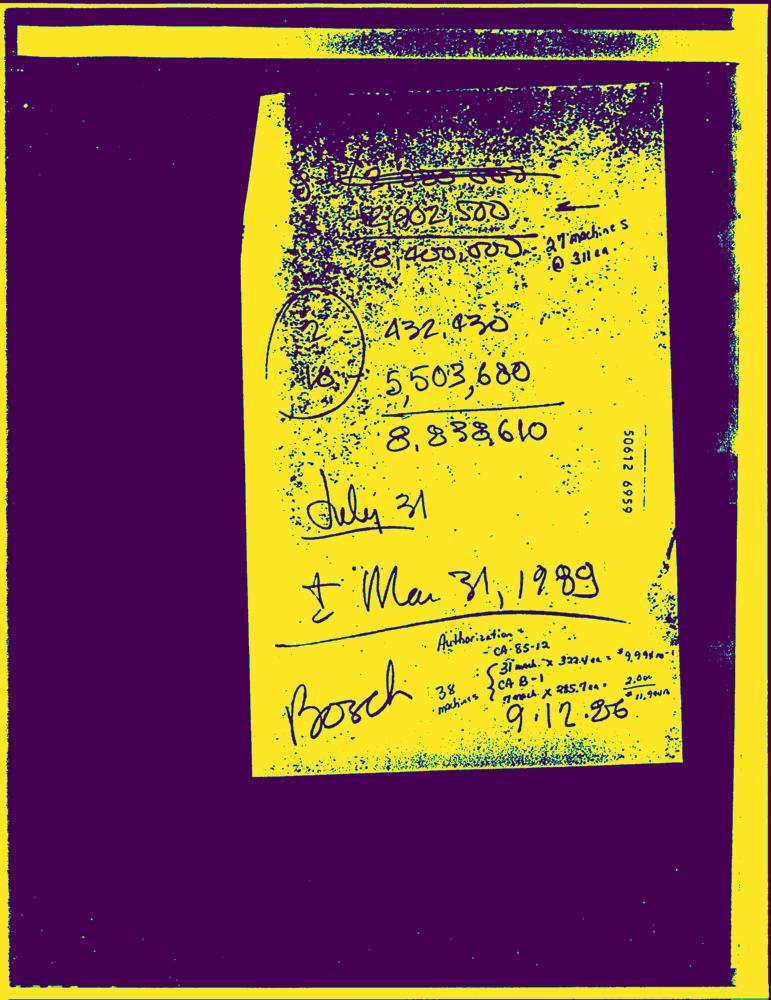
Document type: Hand-Written